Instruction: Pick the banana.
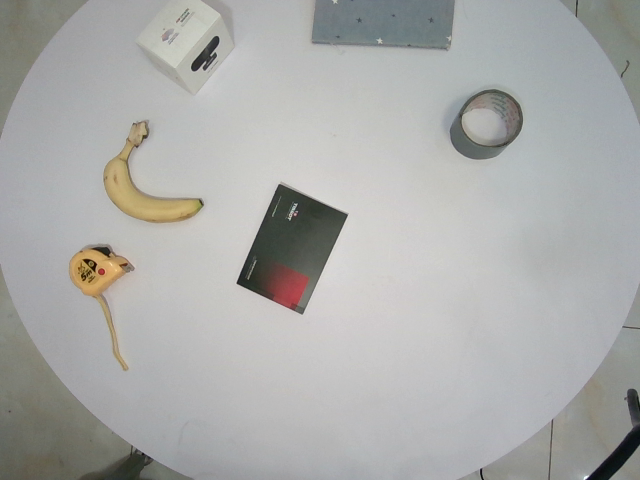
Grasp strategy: vertical